Question: What could the diagnosis suggest?
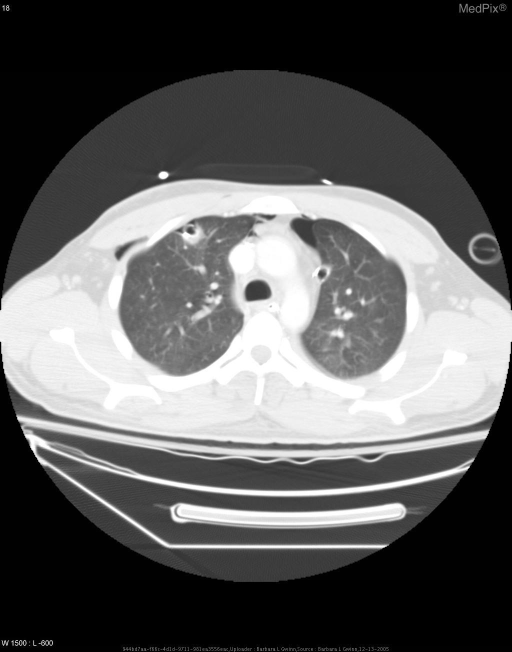
Answer: The possible diagnosis includes Barotrauma
Penetrating injury to neck or chest
positive pressure ventilation
esophageal rupture
postoperative mediastinitis.